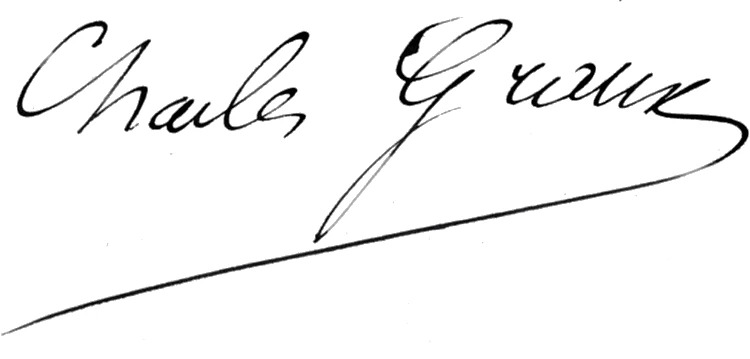
Signature of: charles graux